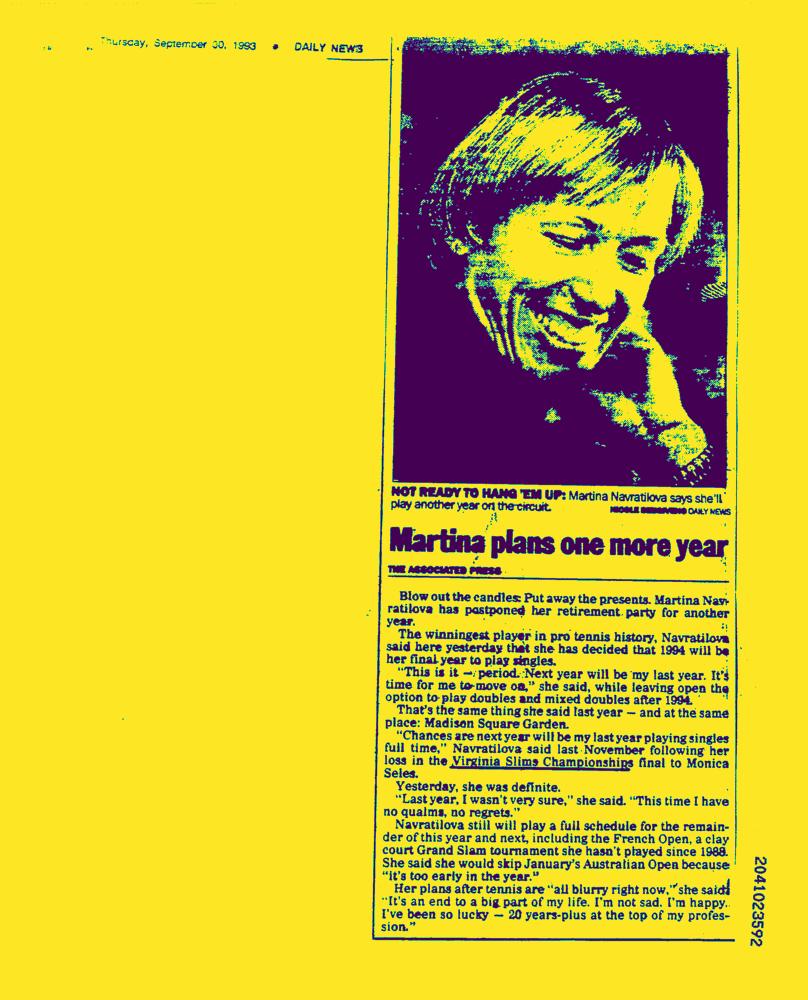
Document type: News-Article